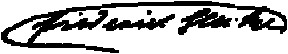
Signature of: friedrich hecker